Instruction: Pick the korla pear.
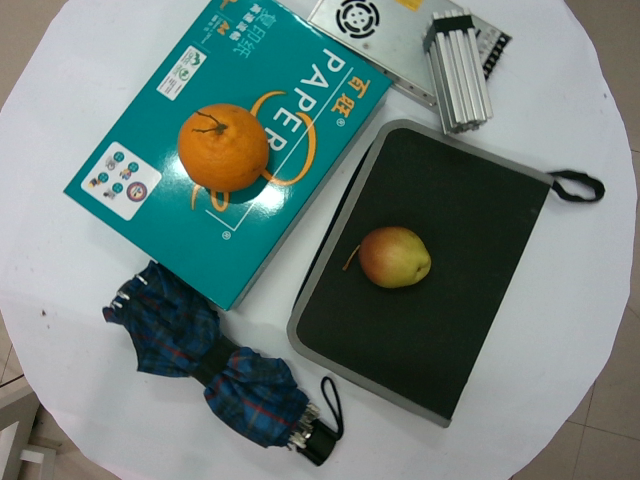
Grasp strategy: vertical